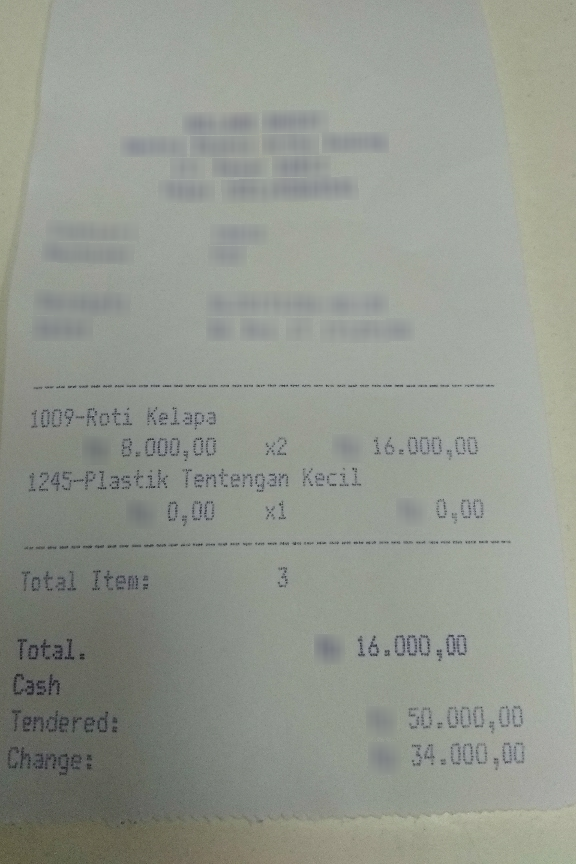
Number of items: 2
Total: 16.000,00
OCR text regions:
text: 1009-Roti
text: Kelapa
text: 8.000,00
text: x2
text: 16.000,00
text: 1245-Plastik
text: Tentengan
text: Kecil
text: 0,00
text: x1
text: 0,00
text: Total.
text: 16.000,00
text: Cash
text: Tendered:
text: 50.000,00
text: Change:
text: 34.000,00
text: Total
text: Item:
text: 3